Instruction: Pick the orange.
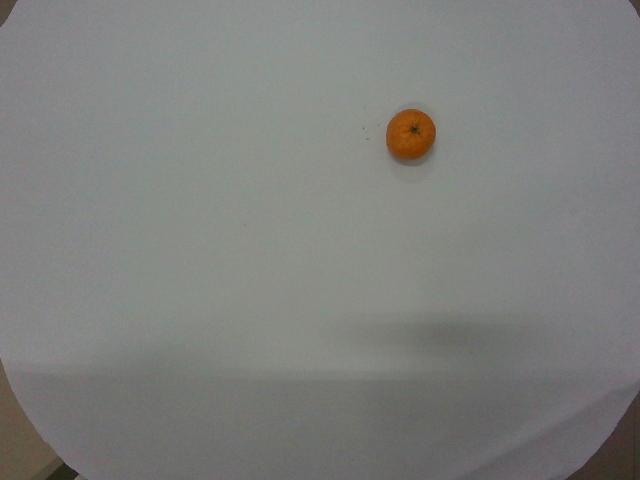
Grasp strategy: vertical